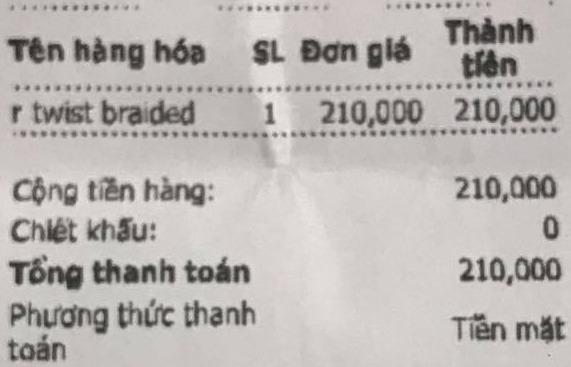
<table>
<tr>
<th>Tên hàng hóa</th>
<th>SL</th>
<th>Đơn giá</th>
<th>Thành tiền</th>
</tr>
<tr>
<td>r twist braided</td>
<td>1</td>
<td>210,000</td>
<td>210,000</td>
</tr>
</table>

Cộng tiền hàng: 210,000
Chiết khấu: 0
Tổng thanh toán 210,000
Phương thức thanh toán Tiền mặt